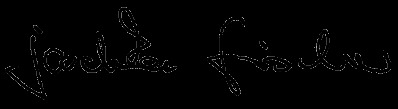
Signature of: joschka fischer